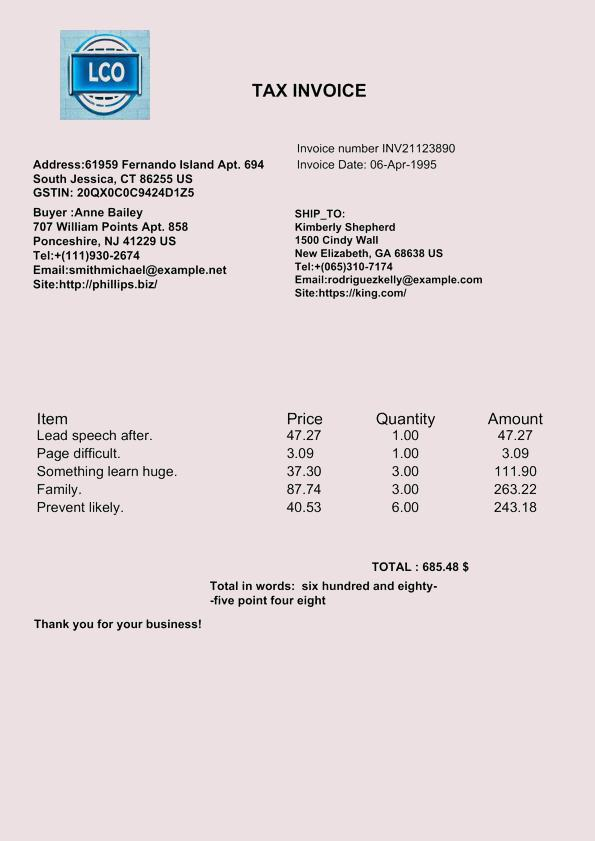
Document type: Invoice